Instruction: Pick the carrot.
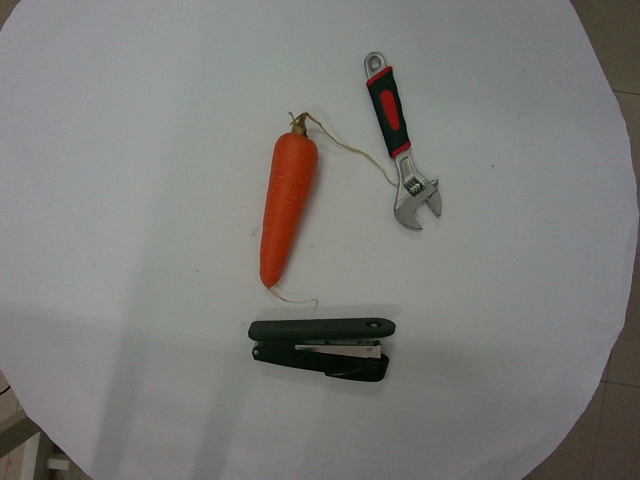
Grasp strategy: vertical